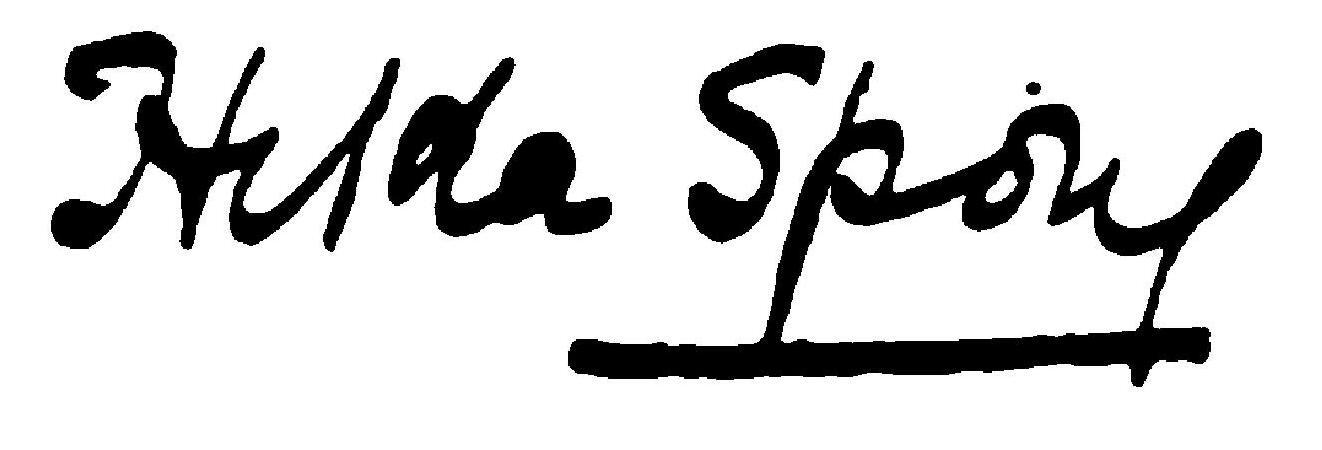
Signature of: hilda spong